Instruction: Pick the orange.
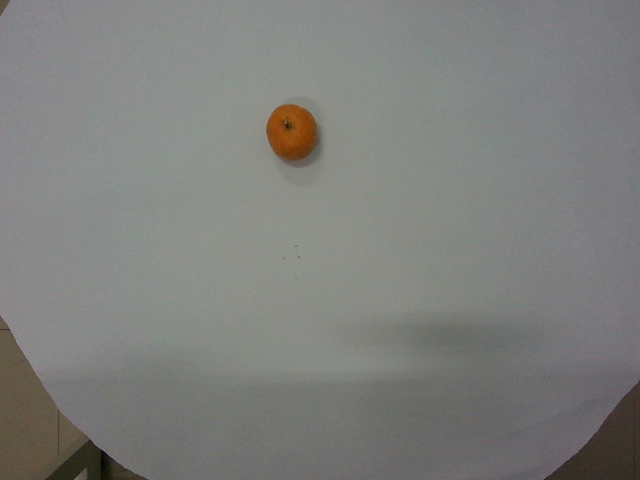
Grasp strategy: vertical